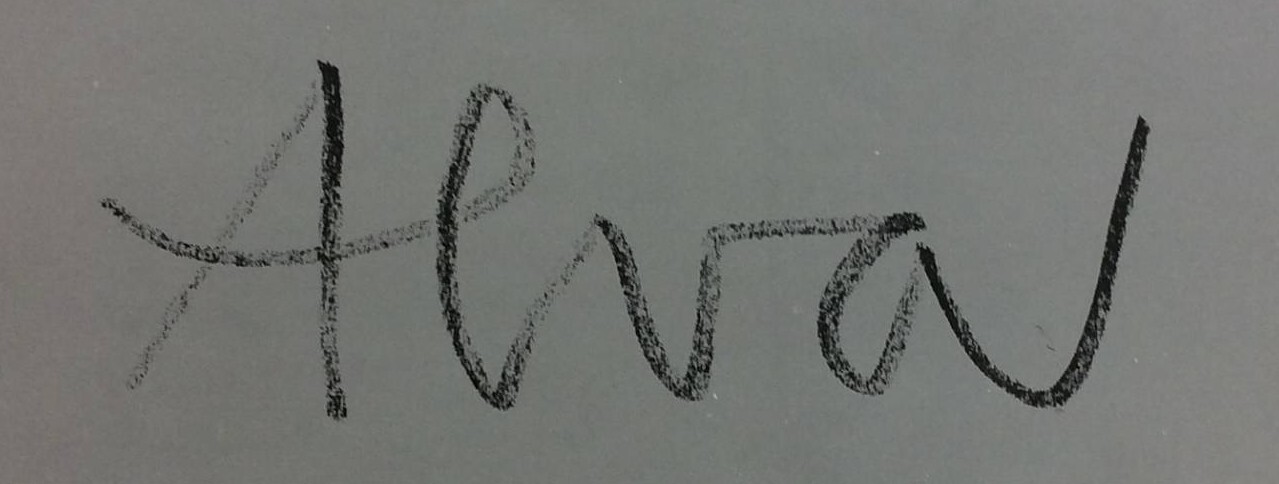
Signature of: alva hajn